Question: Explain the disease:
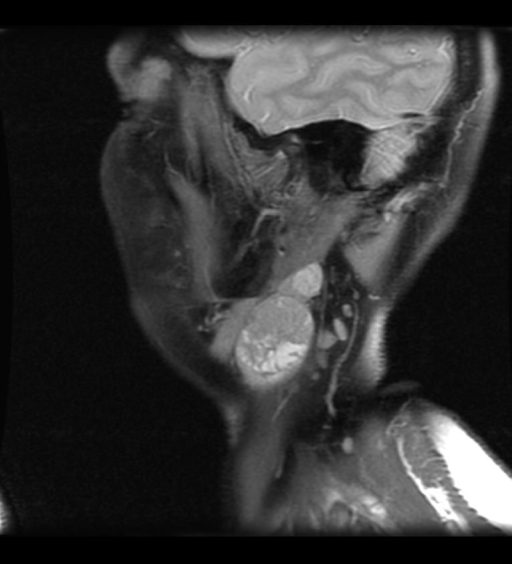
Answer: The disease is discussed as: Oropharyngeal cancer is usually a squamous cell carcinoma (SCC).

Epidemiology:
- Fifth most common cancer worldwide
- 2.8% of cancer in US
- 39,250 cases in US per year; 11,090 deaths in US per year
- M:F ratio 2:1 to 4:1
- Higher incidence and mortality in African-American males

Risk Factors:
- smoking
- alcohol (combined with smoking, accounts for 80% of cases)
- viruses (EBV, HSV, HPV, HIV)
- occupational exposure
- prior XRT
- diet
- genetics (p16, p53, HER-2/neu, Bcl-2)

Presentation:
- Multistep carcinogenesis progressing from hyperplasia through dysplasia and carcinoma in situ; and, finally to invasive carcinoma.
- Symptoms are location dependent and include LAD, pain, dysphagia, hoarseness, fixed tongue, and globus sensation.

Diagnosis:
- Primary, secondary, and metastatic sites are visualized by imaging (CT or MRI)and panendoscopy.
- Risk factors cause global damage so secondary sites are very common and often missed.
- Tissue diagnosis made by biopsy.

Staging:
- TNM classification

Prognosis:
- Dependent on site and genetic abnormalities
- Stage I and II:
      •  30-40% of cases
      •  60-98% 5-year survival
      •  curative intent to treatment
- Resectable Stage III, IV (M0)
      •  >50% of cases
      •  30% 5-year survival
- Unresectable Stage III, IV (M0)
      •  10-30% 5-year survival
      •  Recurrent - palliative treatment
- Metastatic disease (usually lung, liver, bone)
      •  5-10% of cases
      •  palliative treatment

Treatment:
- Dependent on location and stage
- Usually combination of surgery, radiation therapy, and concommitant chemotherapy.
- Rehabilitation and prosthetics are often needed due to disfiguring nature of surgery.

Follow-up:
- High recurrance rate.
- Lifetime follow-up.
- Risk factor modification.